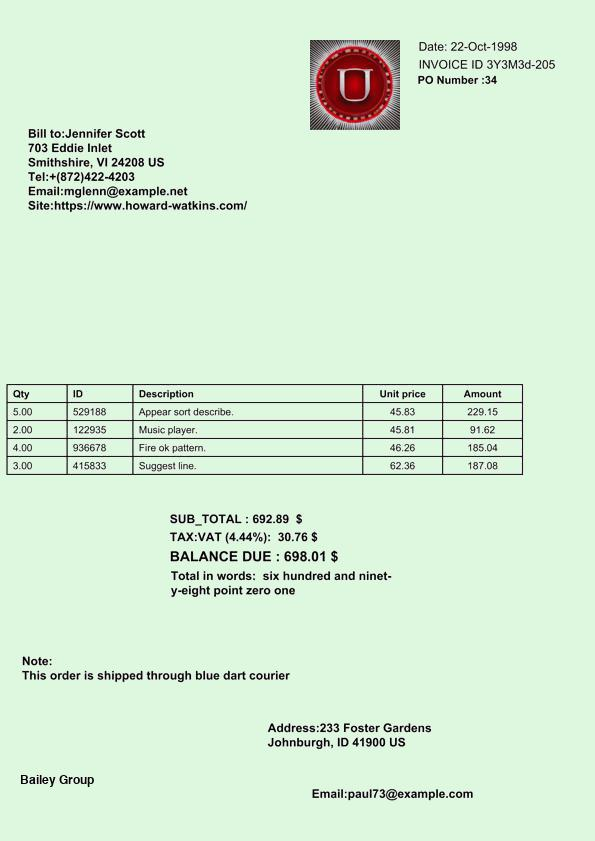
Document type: Invoice